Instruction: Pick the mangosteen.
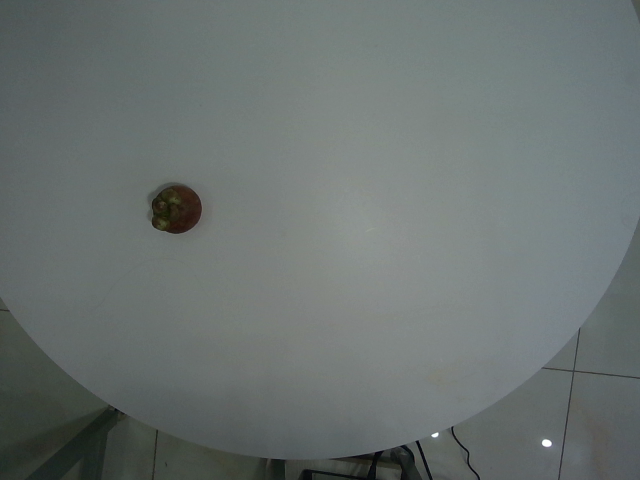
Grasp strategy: vertical